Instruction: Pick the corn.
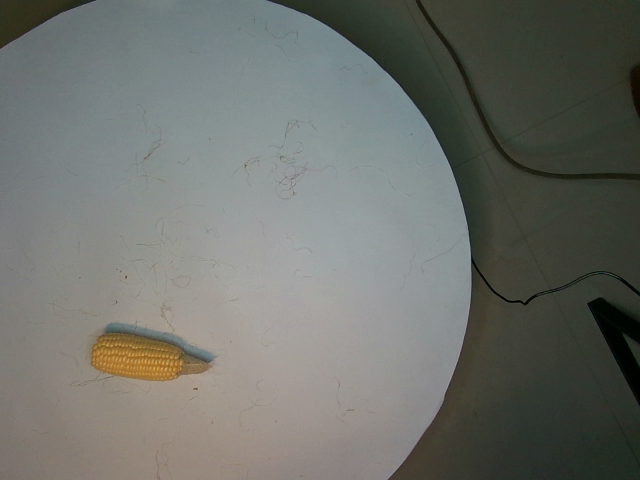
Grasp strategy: vertical